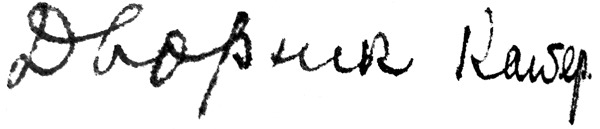
Signature of: q54805917